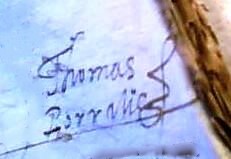
Signature of: tomás porralis de saboya